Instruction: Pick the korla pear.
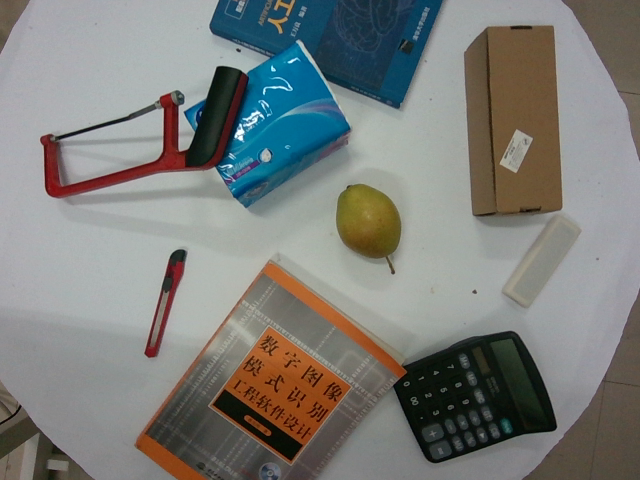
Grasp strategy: vertical